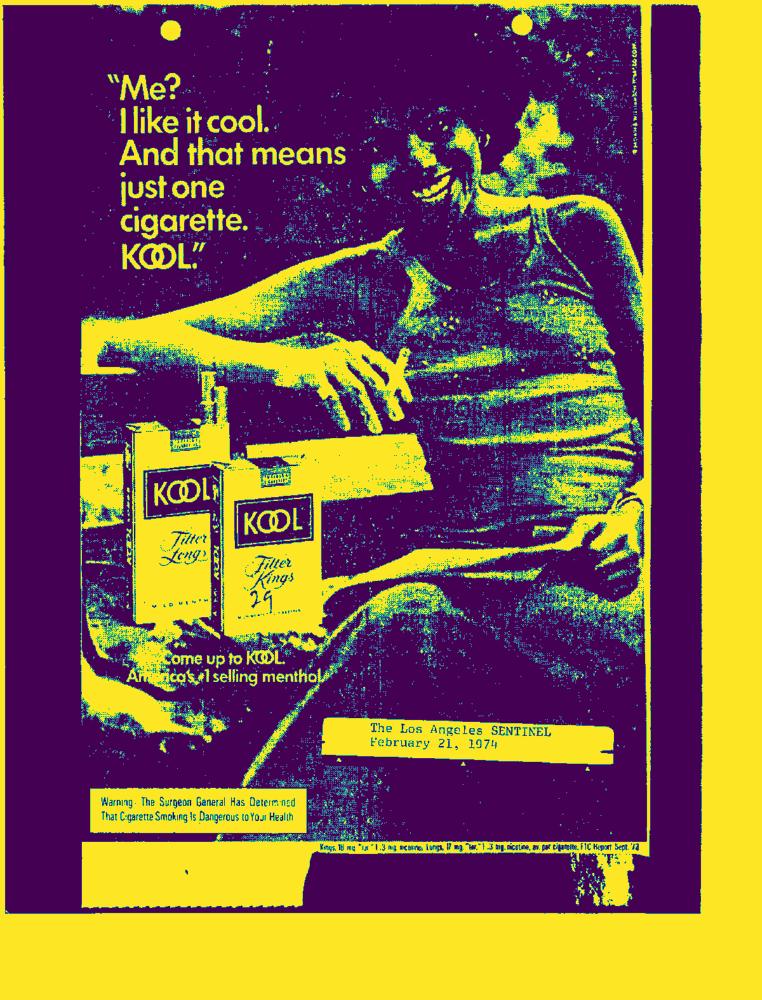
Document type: AD